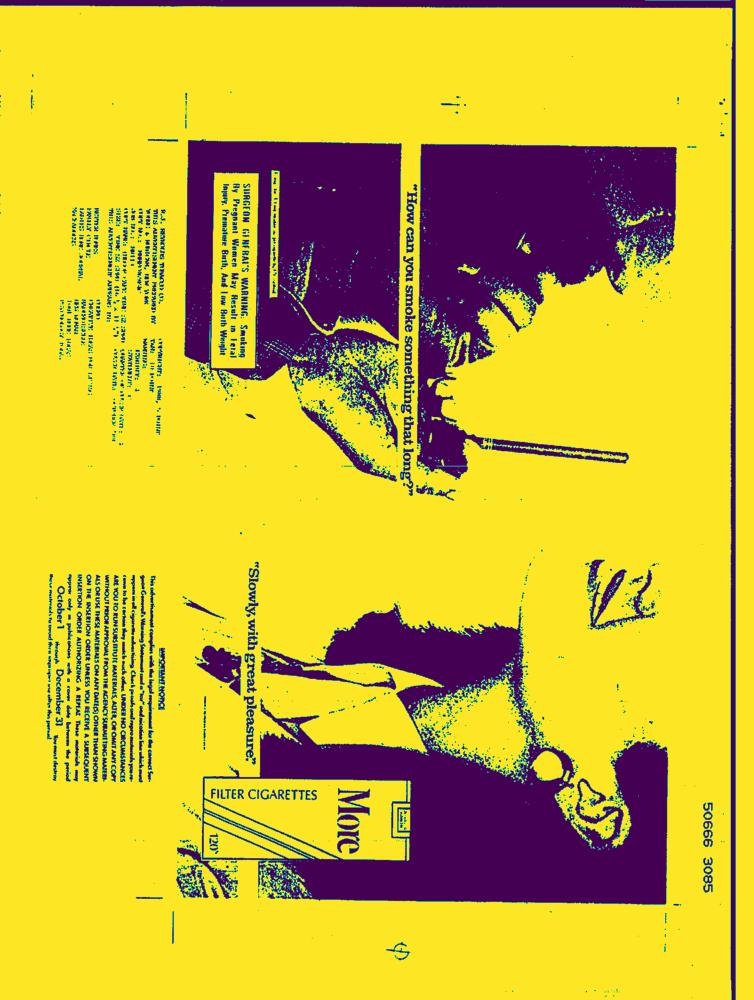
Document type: AD